Question: Describe the condition in detail:
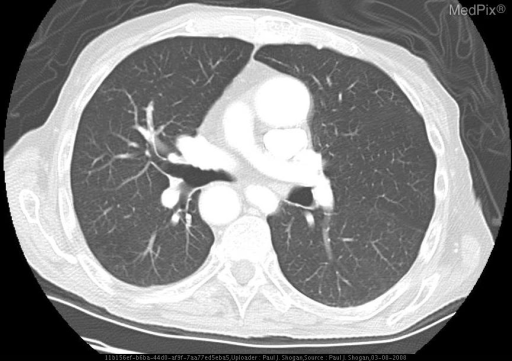
Answer: The disease is discussed as: There are three types of situs:
» situs solitus (normal),
» situs inversus (mirror image of normal), and
» situs ambiguous (1).

In regards to situs inversus, the systemic atrium is on the left, with a left-sided trilobed lung, liver, gallbladder, and inferior vena cava.  The pulmonary atrium is on the right with a right-sided bilobed lung, stomach, single spleen, and aorta.  Additionally, the cardiac apex is on the right (situs inversus with dextrocardia or situs inversus totalis) (2, 3).  Identified in about 0.01% of the population, situs inversus is recessively inherited, more common in males, and is associated with other congenital disorders such as polysplenia, asplenia, horseshoe kidney, diaphragmatic hernia, and annular pancreas (2, 4).

Kartagener syndrome is a type of primary ciliary dyskinesia (PCD) that includes: situs inversus, nasal polyposis with chronic sinusitis, and bronchiectasis.  It is present in anywhere from 20%-25% of patients have situs inversus, however, only 50% of patients with immotile cilia syndrome have situs inversus.  This 50/50 split relates to the role of cilia in creating chemical gradients in the embryo that organize Left-Right asymmetric development.

Impaired mucociliary clearance leads to recurrent lung infections, bronchiectasis predominately affecting the lower lung fields, chronic sinusitis, and otitis media (1, 2, 3).